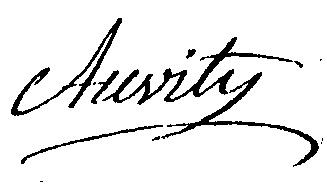
Signature of: jean abraham auvity